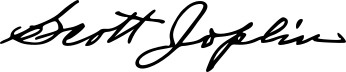
Signature of: scott joplin